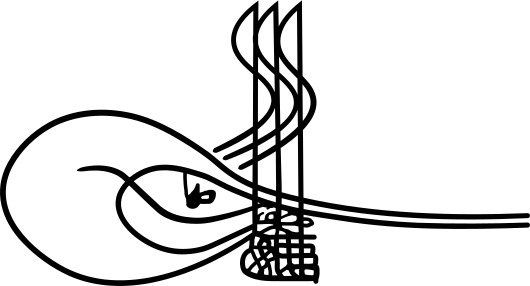
Signature of: suleiman the magnificent